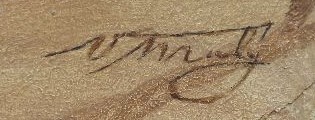
Signature of: václav malý